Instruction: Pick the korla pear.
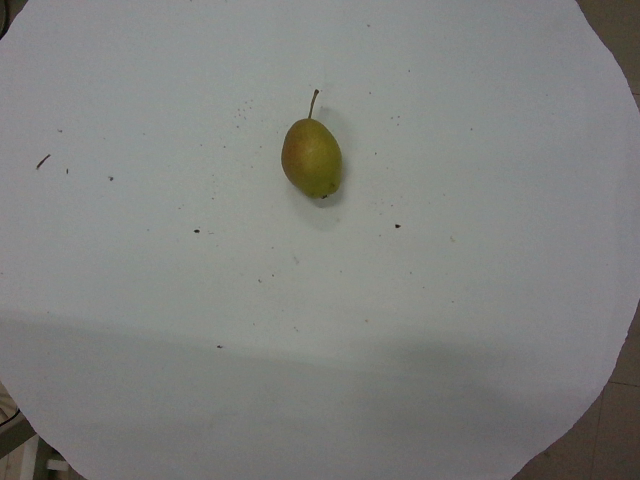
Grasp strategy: vertical